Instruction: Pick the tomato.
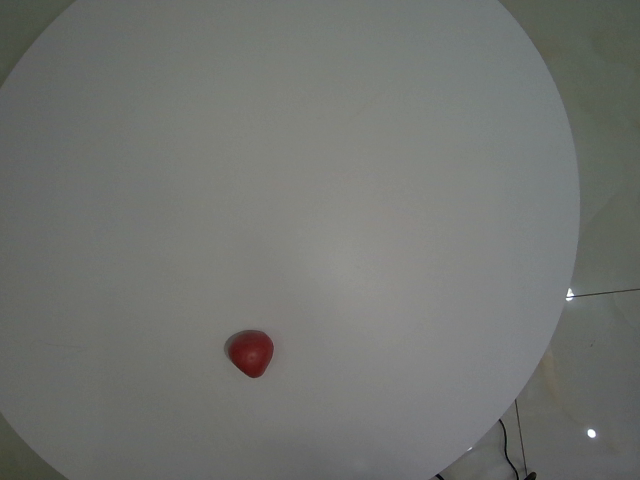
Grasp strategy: vertical